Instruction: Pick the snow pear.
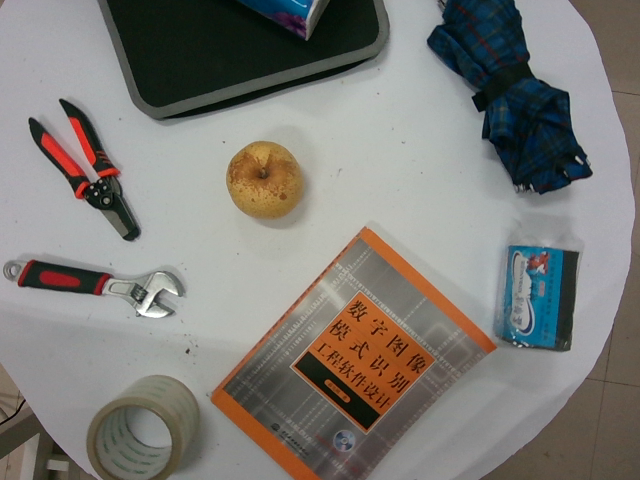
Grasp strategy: vertical